Question: What could the diagnosis suggest?
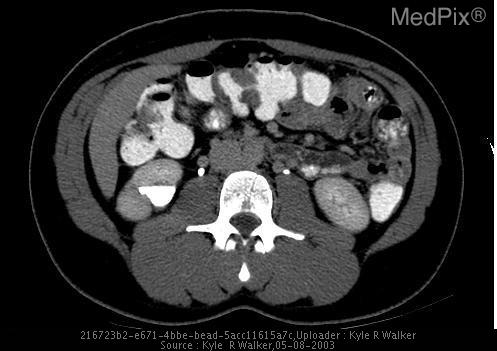
Answer: The possible diagnosis includes Renal sinus cyst.
Obstructed Hydrocalyx..